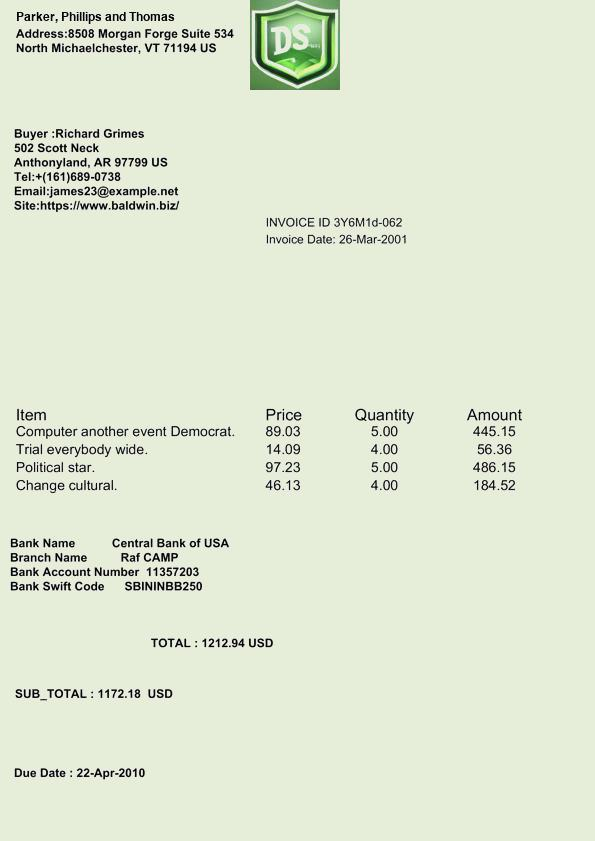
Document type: Invoice